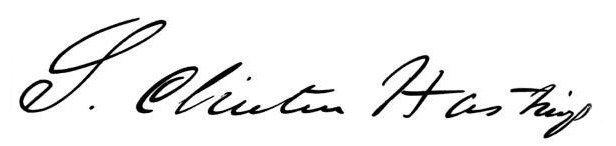
Signature of: serranus clinton hastings